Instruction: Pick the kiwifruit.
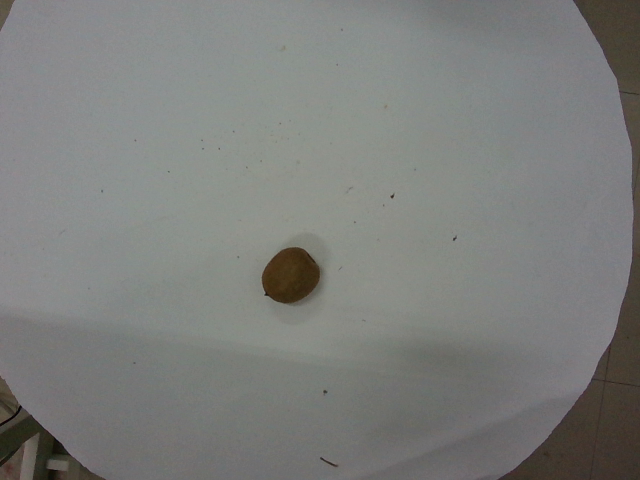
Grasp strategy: vertical